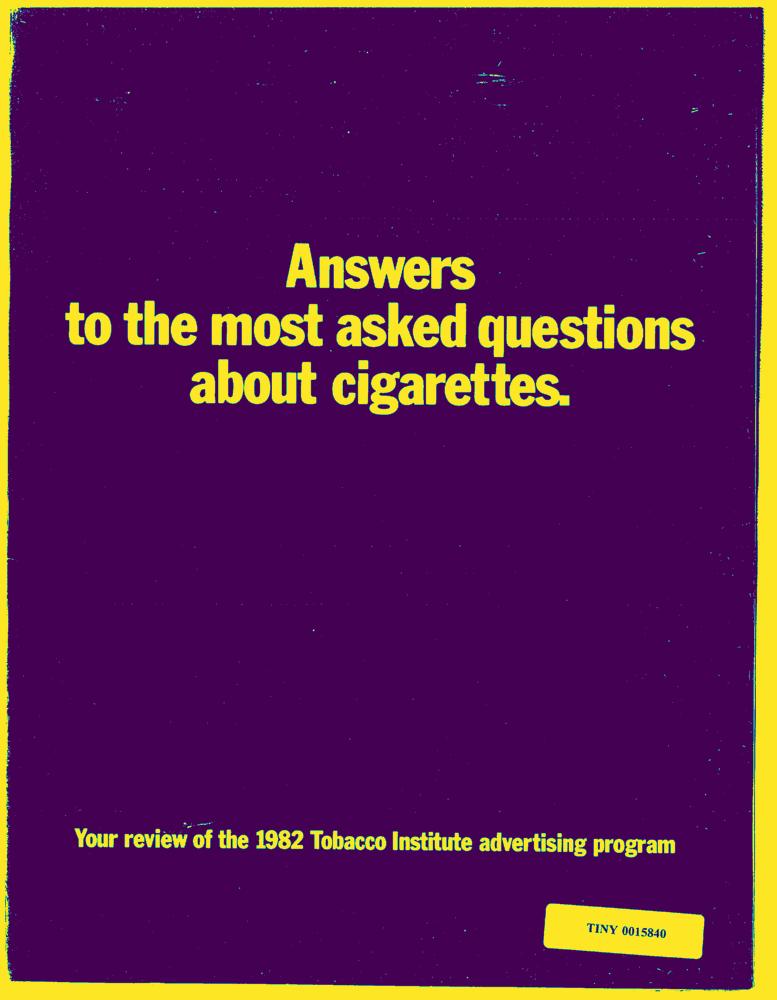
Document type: AD